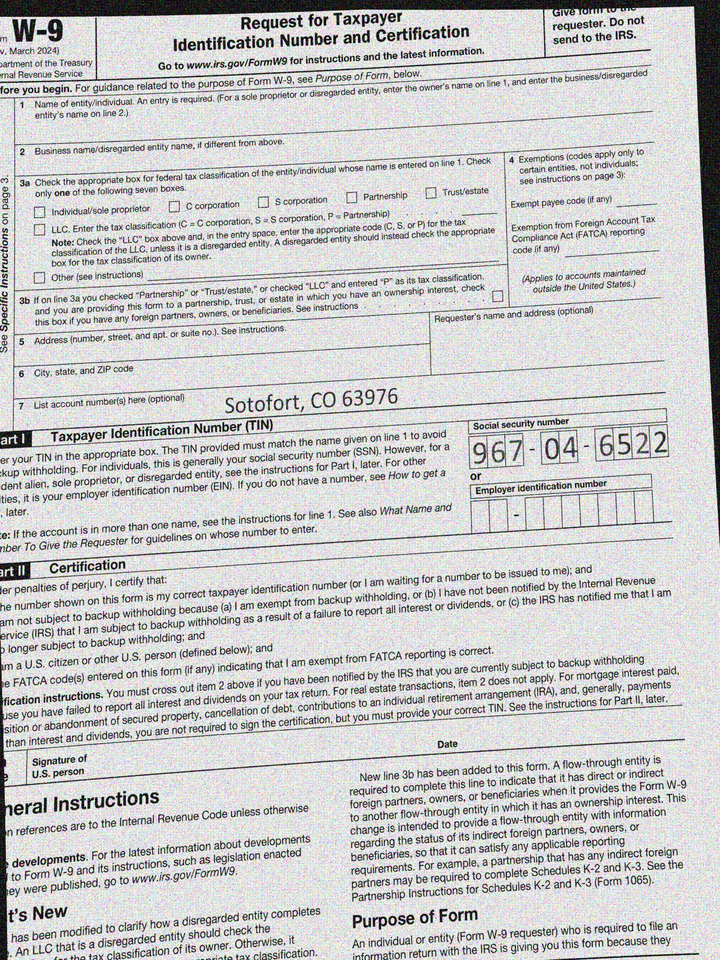
adr2: Sotofort, CO 63976
cbx: no
ssn: 967046522